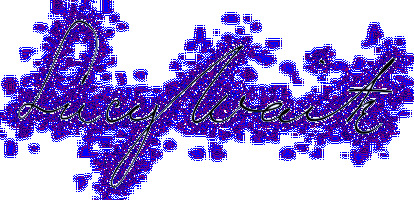
Signature of: lucy waite